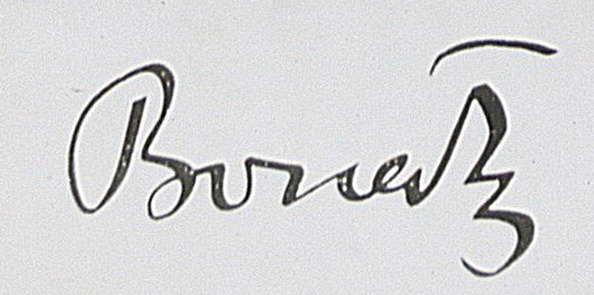
Signature of: paul bonatz